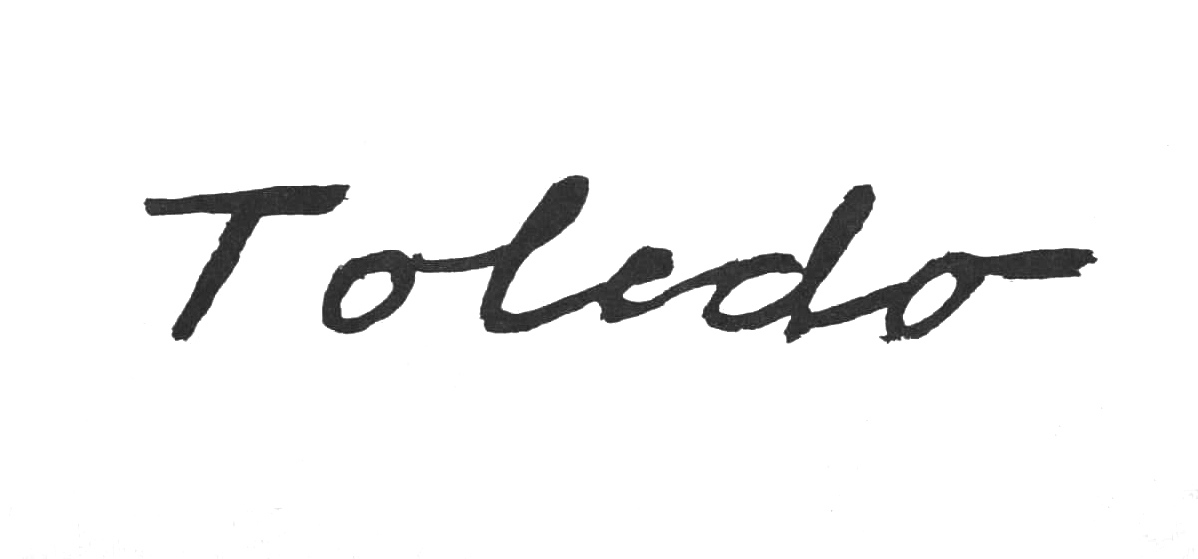
Signature of: gregorio toledo